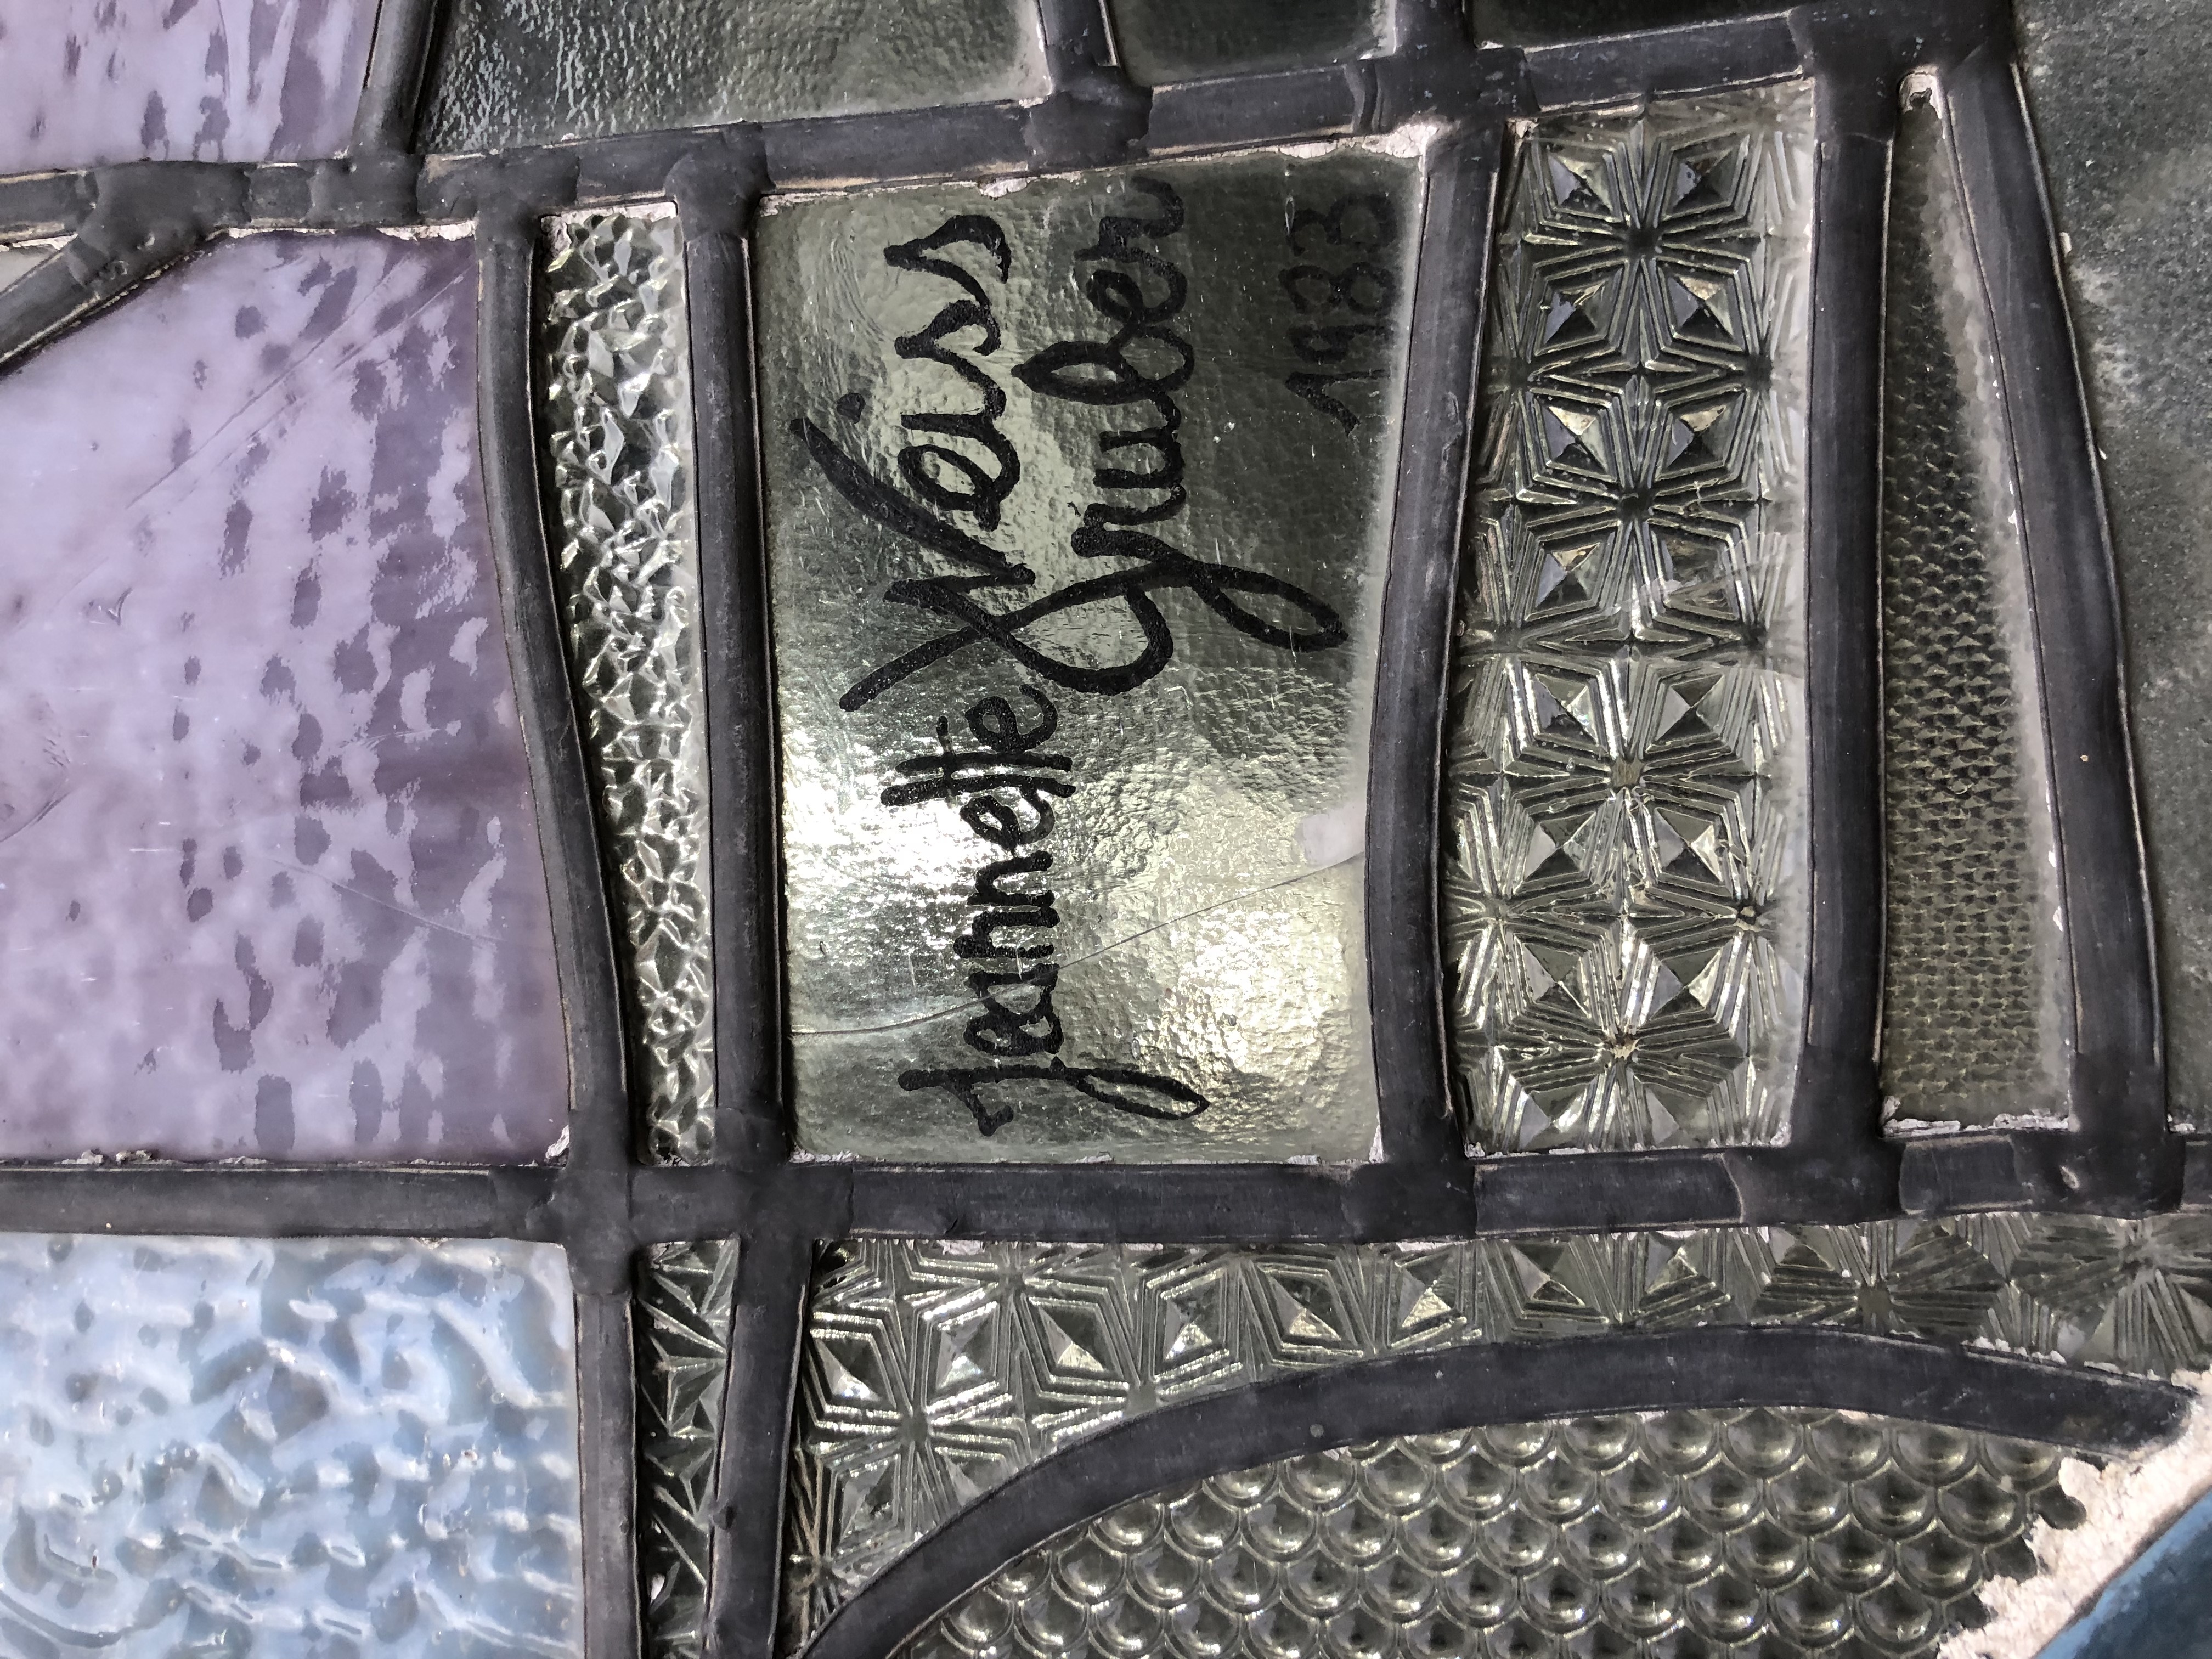
Signature of: jean jacques gruber